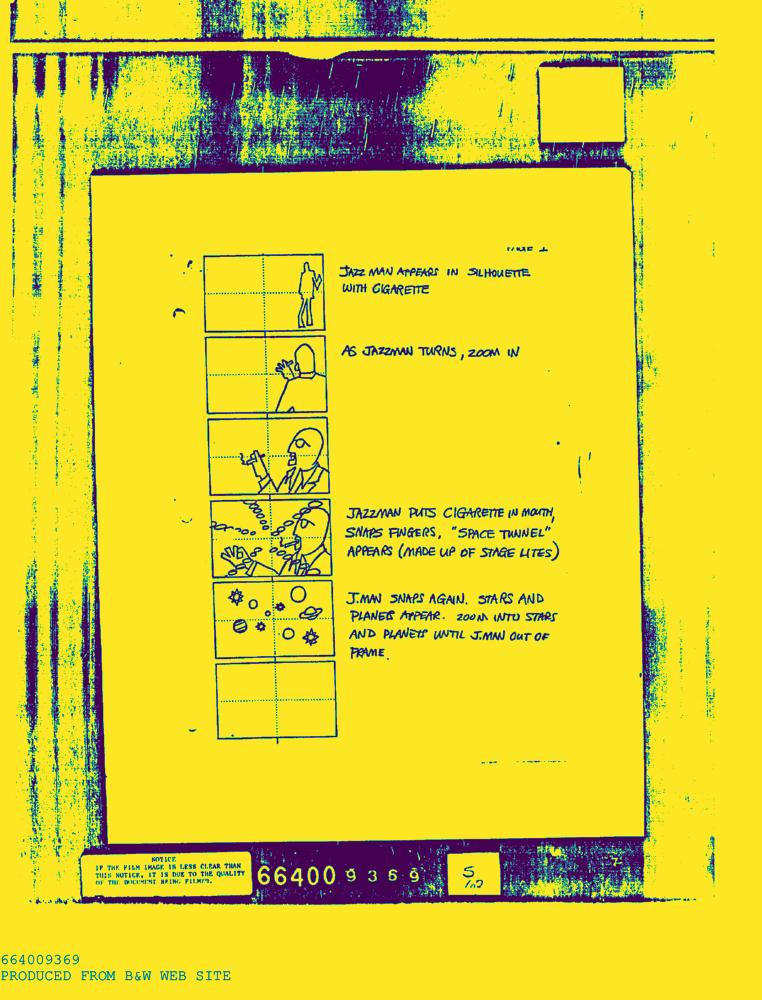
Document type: AD